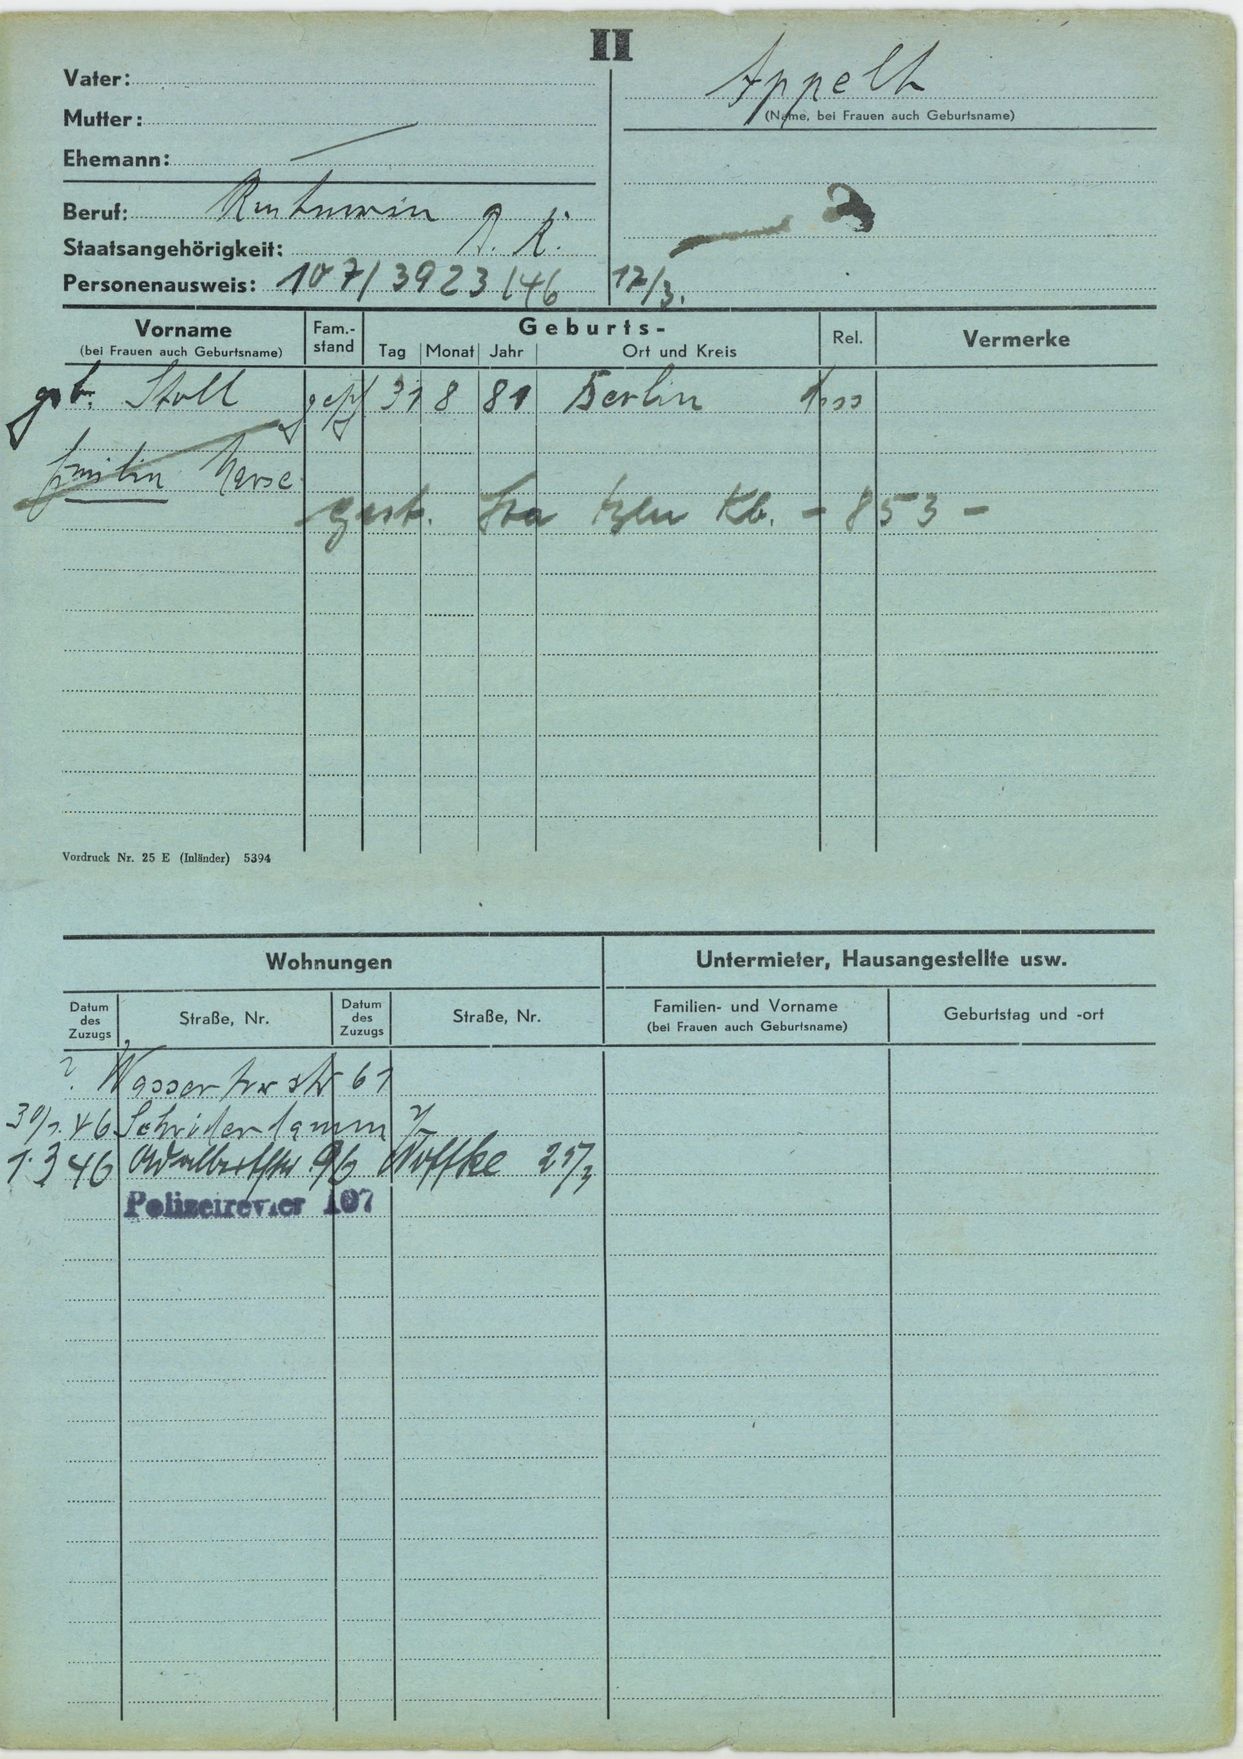
Appelt